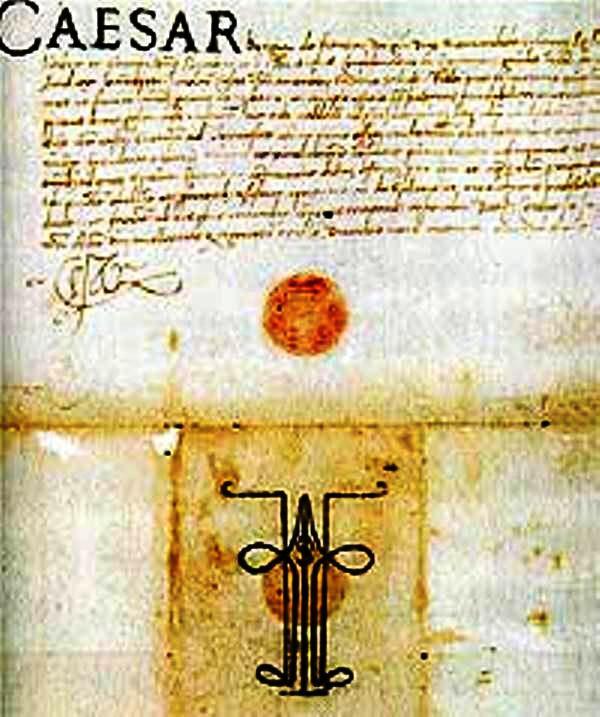
Signature of: cesare borgia